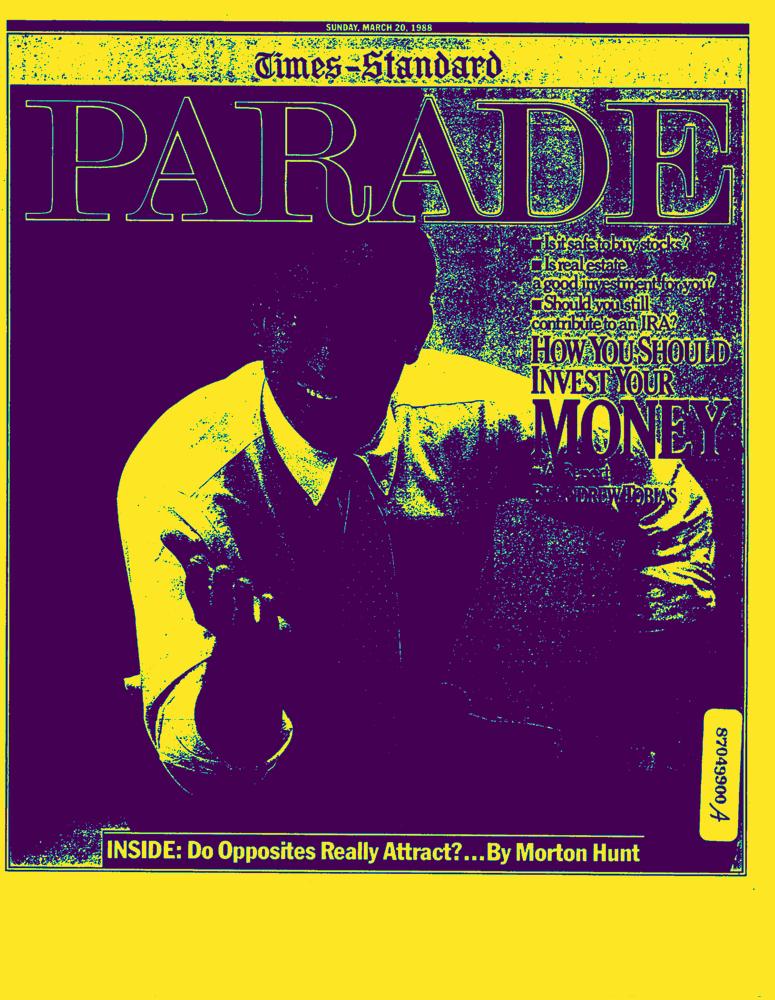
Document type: News-Article